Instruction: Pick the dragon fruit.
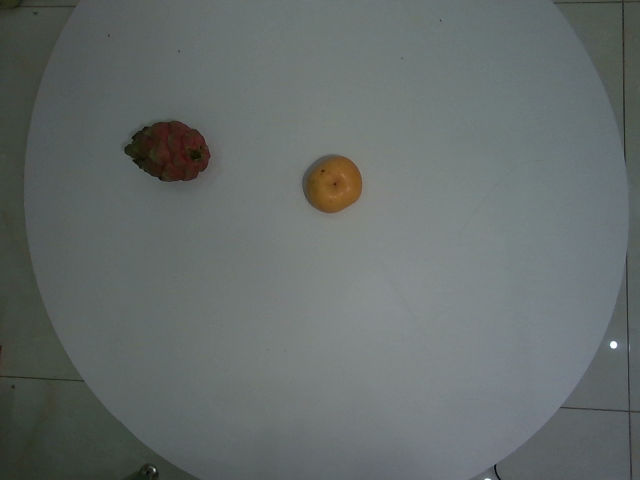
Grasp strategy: vertical